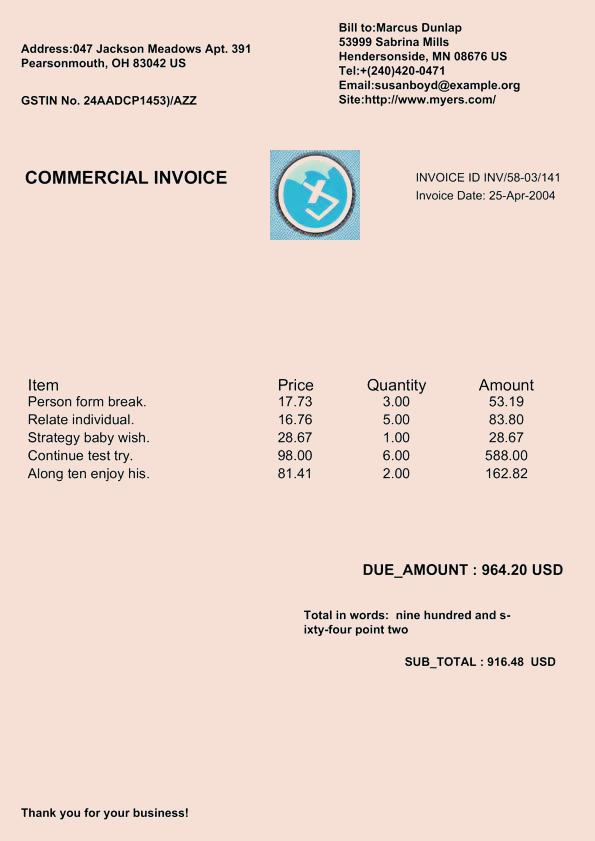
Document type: Invoice